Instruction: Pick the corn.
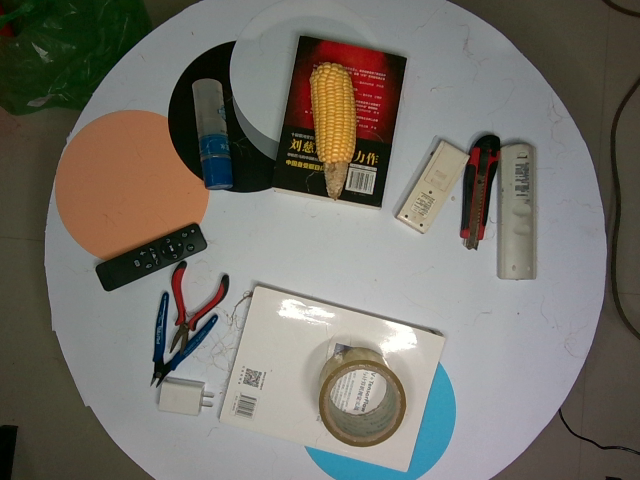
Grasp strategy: vertical